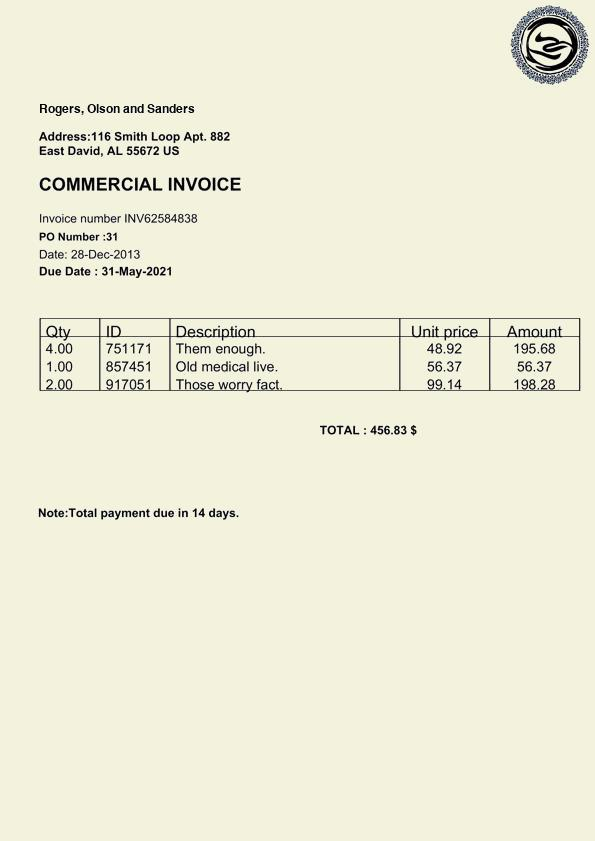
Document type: Invoice